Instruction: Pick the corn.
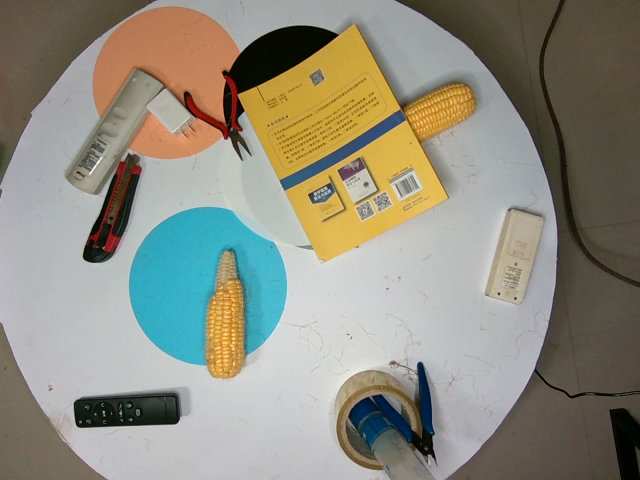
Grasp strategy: vertical